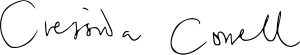
Signature of: cressida cowell